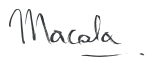
Signature of: maria clara trujillo